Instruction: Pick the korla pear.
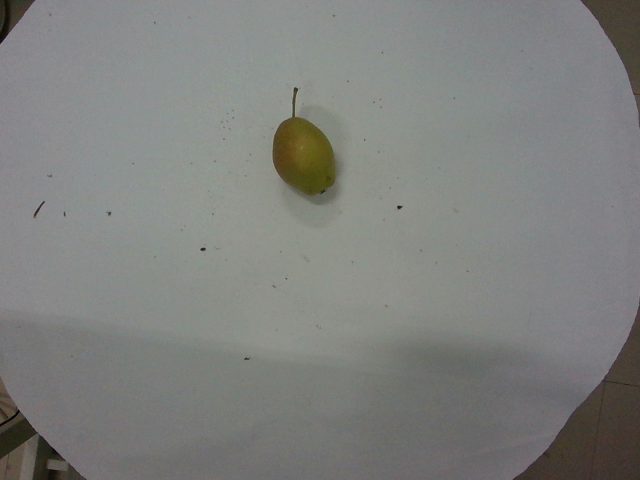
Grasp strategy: vertical